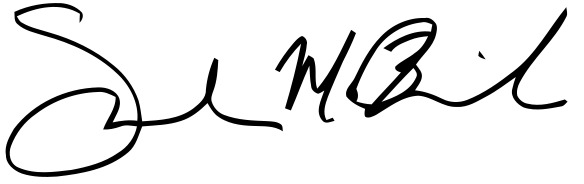
Signature of: sarah mcbride